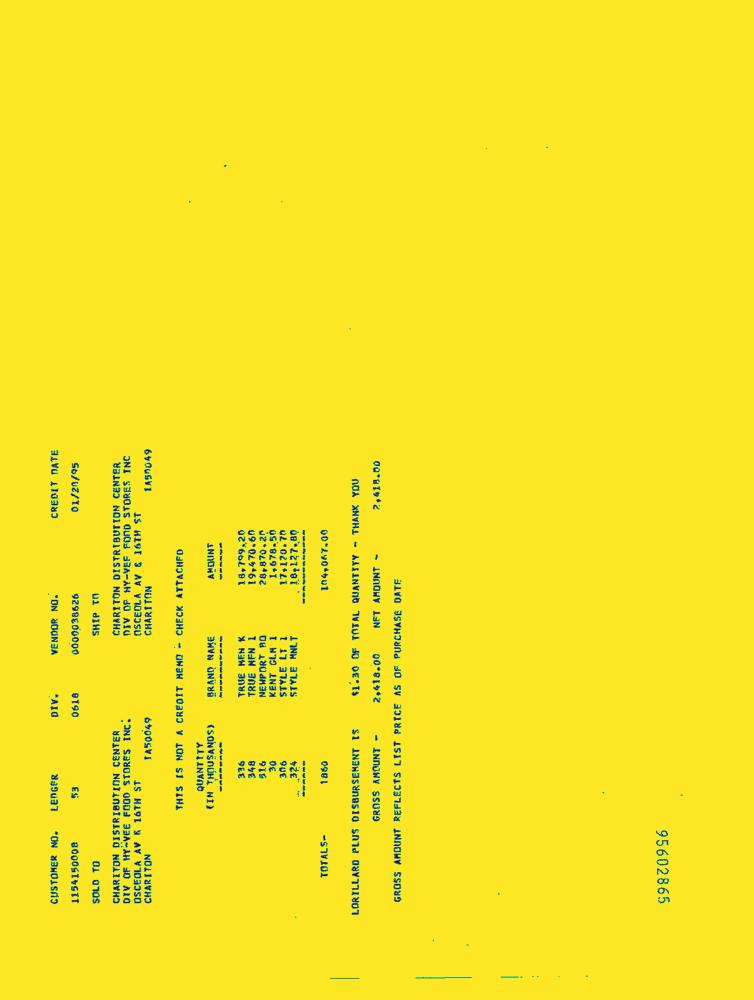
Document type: Invoice-Doc